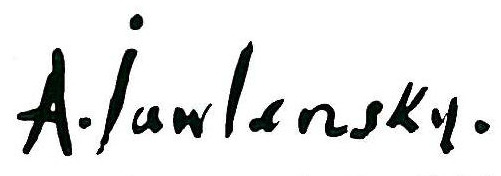
Signature of: alexej von jawlensky